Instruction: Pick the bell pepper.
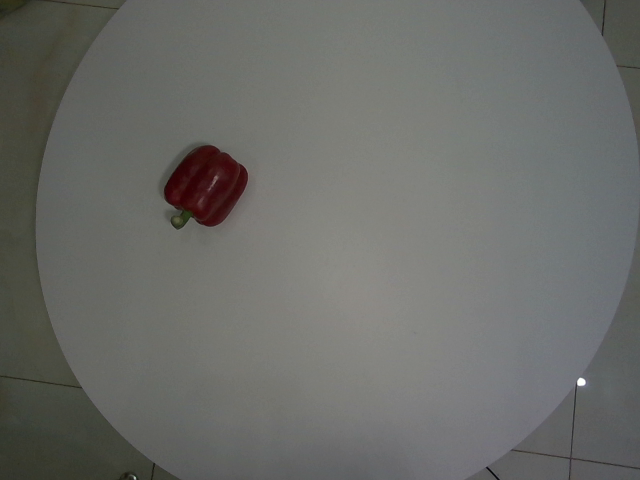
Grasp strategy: vertical